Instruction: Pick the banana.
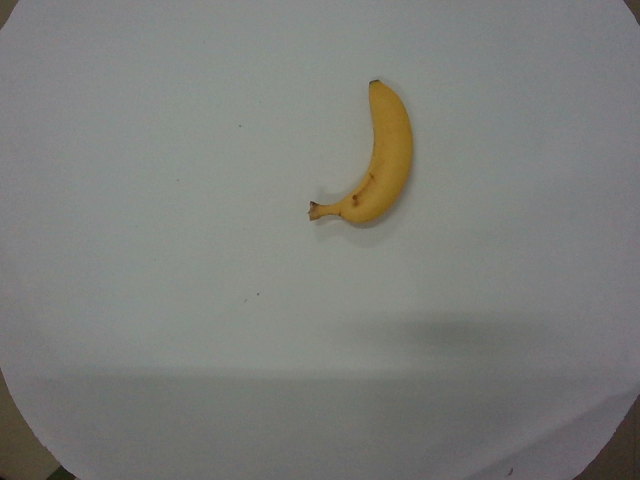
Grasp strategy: vertical